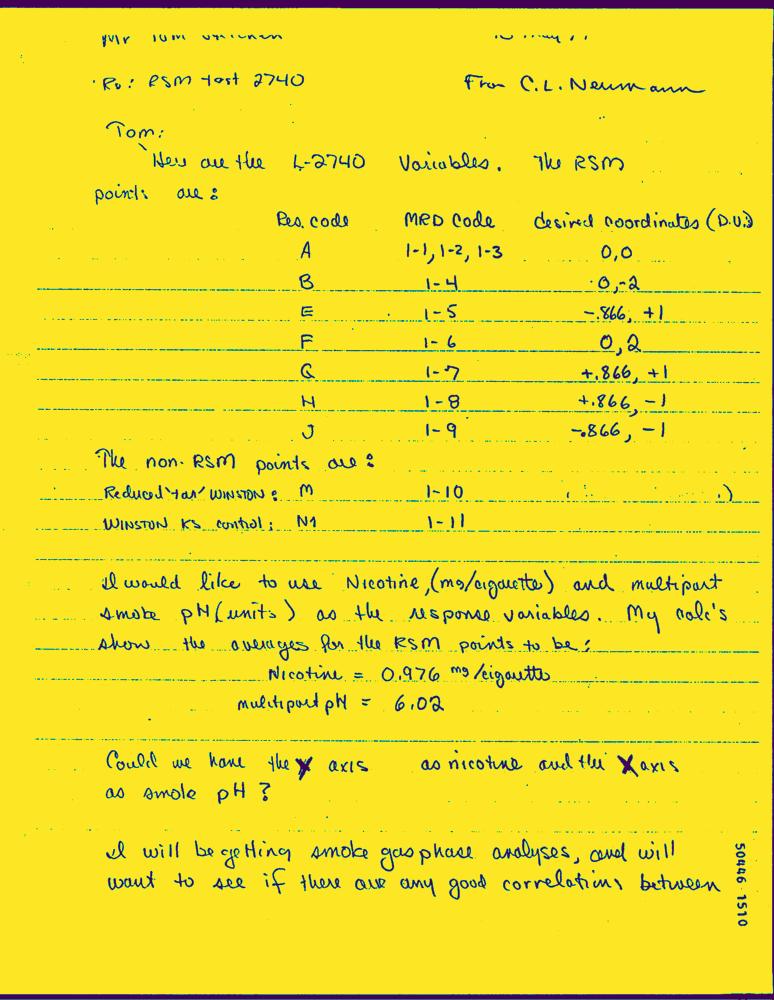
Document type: Hand-Written